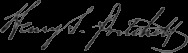
Signature of: henry smith pritchett